Question: What is the address or location of the property listed in the document?
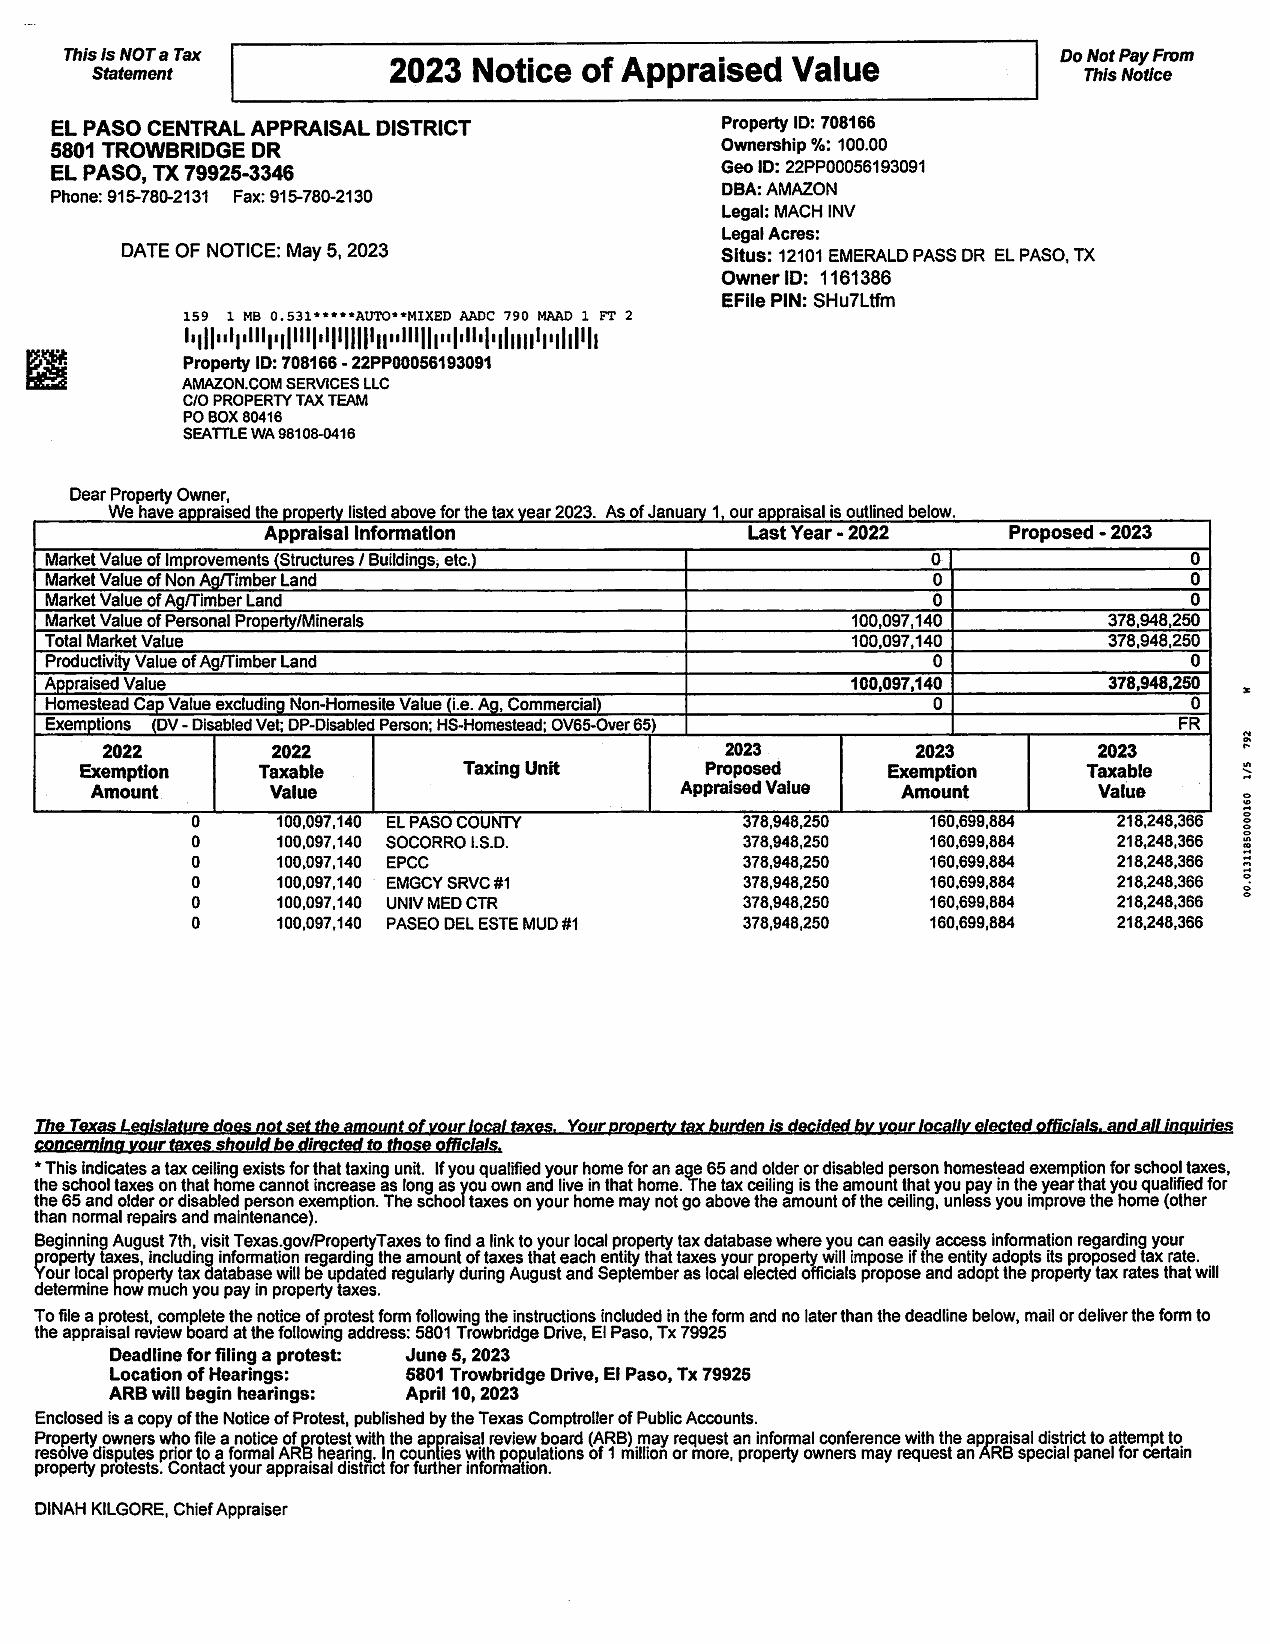
Answer: "12101 EMERALD PASS DR EL PASO, TX"